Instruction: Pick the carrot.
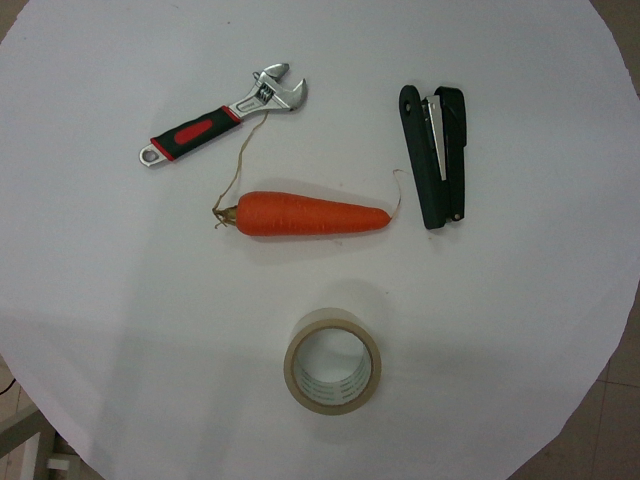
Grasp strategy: vertical